Question: What appears to be the issue?
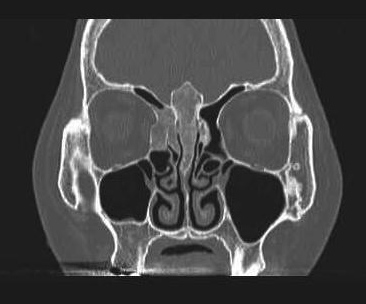
Answer: The findings suggest CT Head without contrast: Expansile ground glass lesion involving the ethmoid bone and crista galli with extension into the sphenoid sinuses with mass effect on the medial right orbit favored to represent fibrous dysplasia.

Follow-up CT of the orbits and sinuses: The known fibrous dysplasia is again seen involving the crista galli and ethmoid bone with extension into the sphenoid sinuses. Minimal interval expansion of the fibrous dysplastic lesion of the ethmoid bone and crista galli into the medial right orbit.

Bone Scan: Moderately intense tracer activity in the region of the previously described ground-glass, expansile lesion centered on the ethmoid air cells, involving the crista galli and extending into the sphenoid sinuses. Expansile ground glass lesion involving the ethmoid bone and crista galli with extension into the sphenoid sinuses with mass effect on the medial right orbit favored to represent fibrous dysplasia.. The patient might have a history of 54 year old woman with headache and syncope.